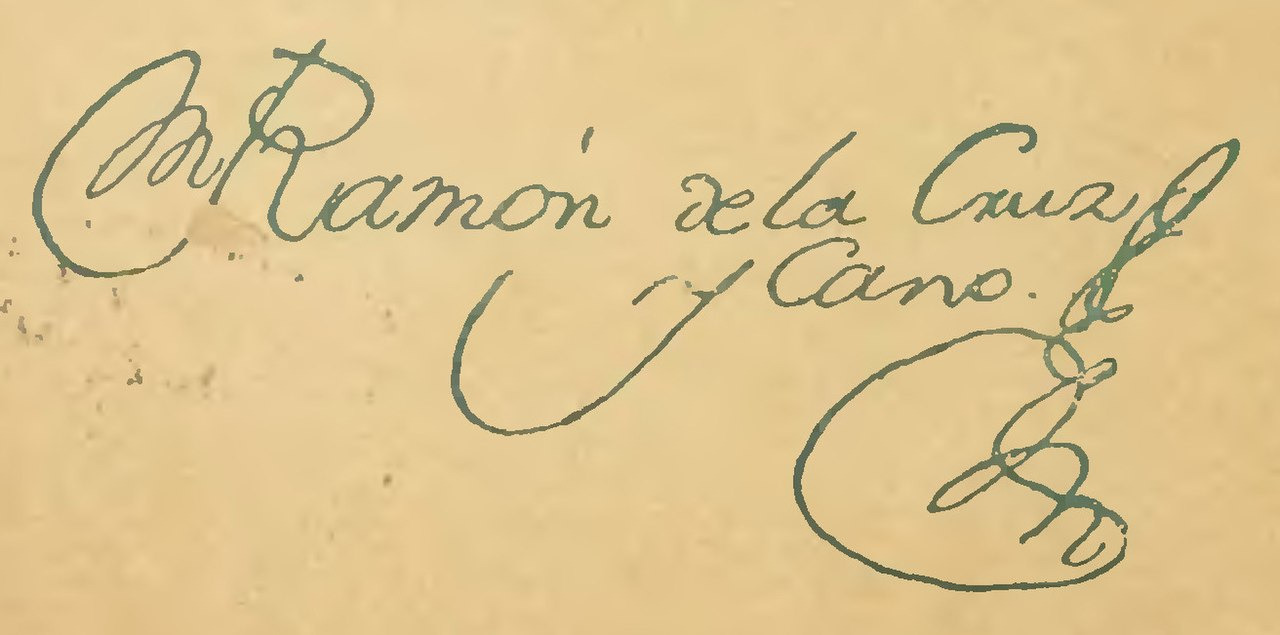
Signature of: ramón de la cruz